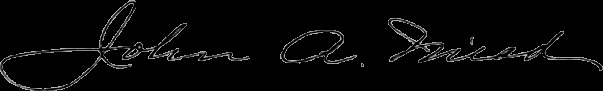
Signature of: john a mead